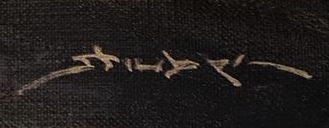
Signature of: dimitrie știubei